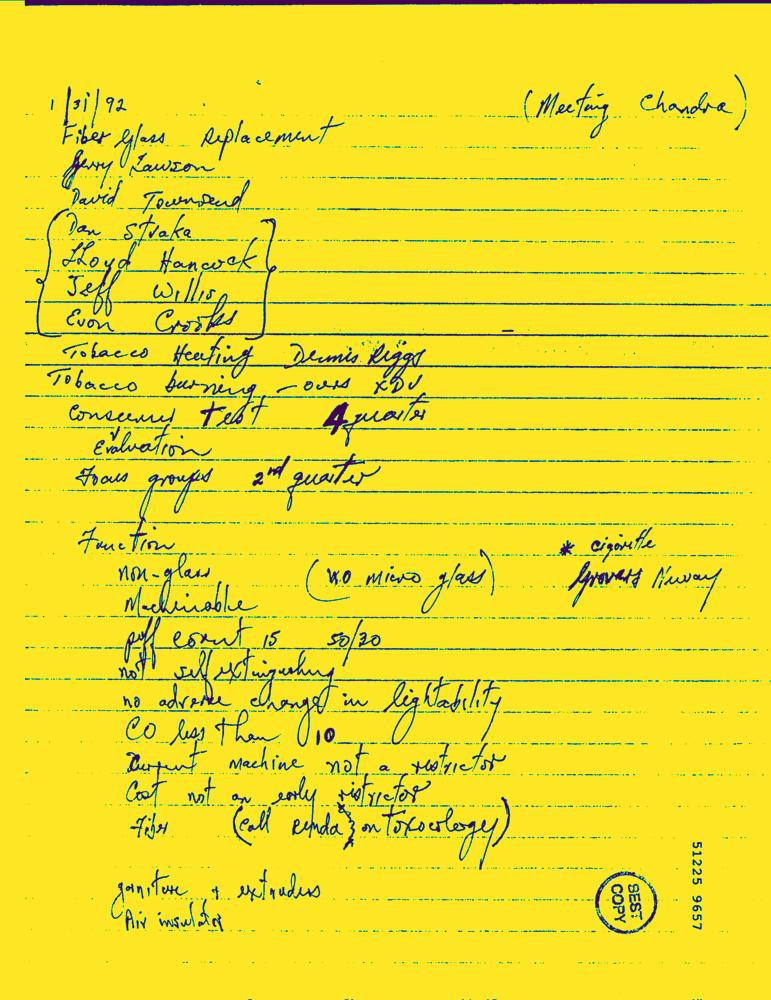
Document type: Hand-Written